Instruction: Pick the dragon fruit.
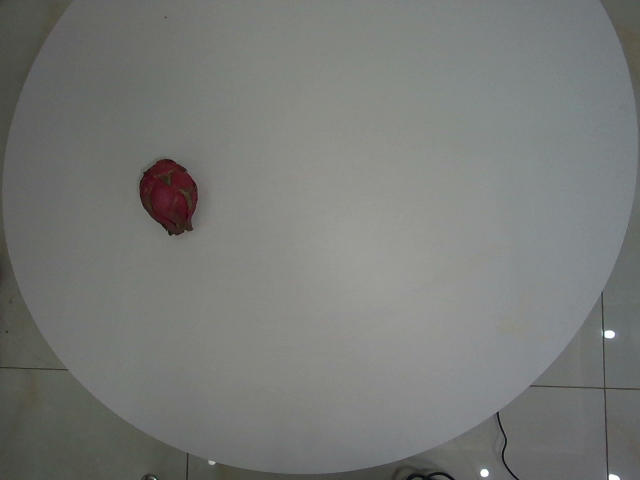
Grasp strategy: vertical